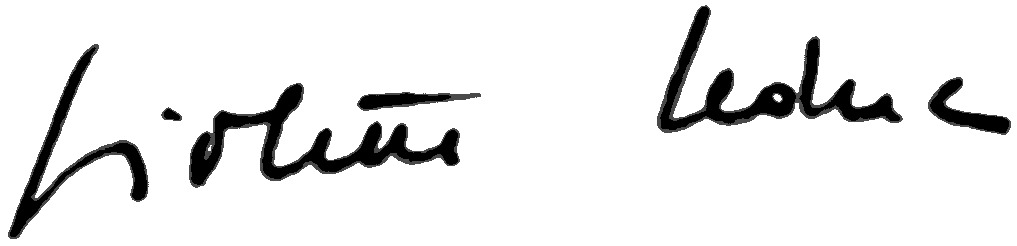
Signature of: violette leduc